Question: What is the potential diagnosis?
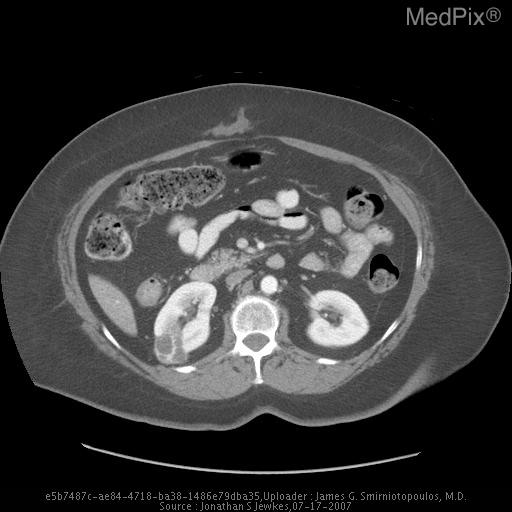
Answer: The possible diagnosis includes •  Renal cell carcinoma
•  Benign complex cyst
•  Oncocytoma (usually solid)
•  Abscess
•  Multilocular Cystic Nephroma (MLCN).